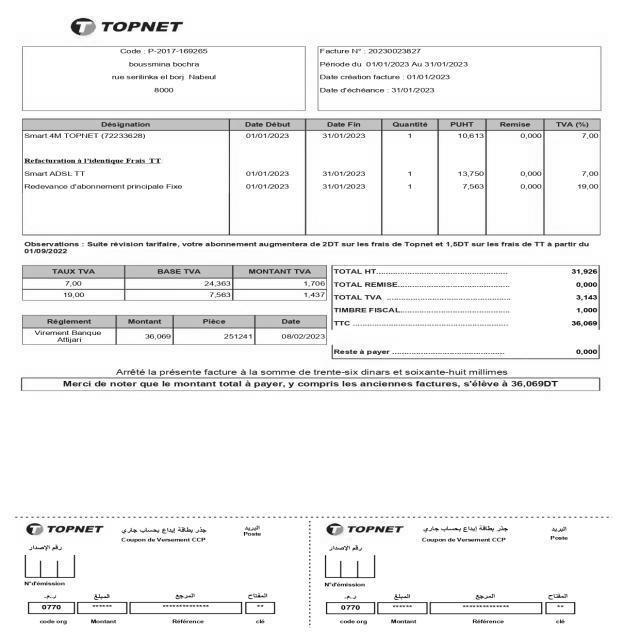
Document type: Invoice